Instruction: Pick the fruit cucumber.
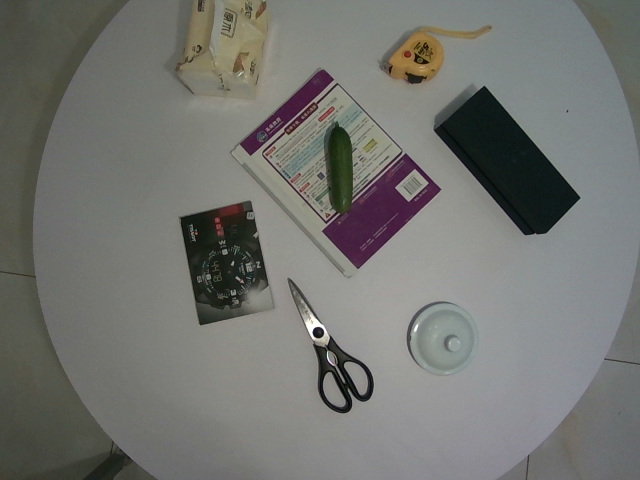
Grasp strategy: vertical